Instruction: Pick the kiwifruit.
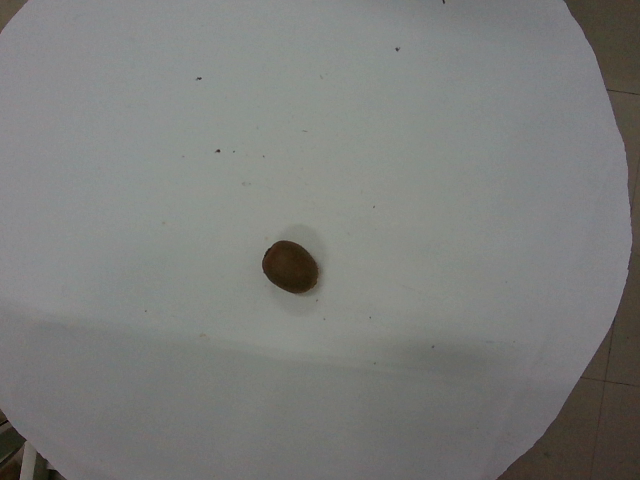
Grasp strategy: vertical